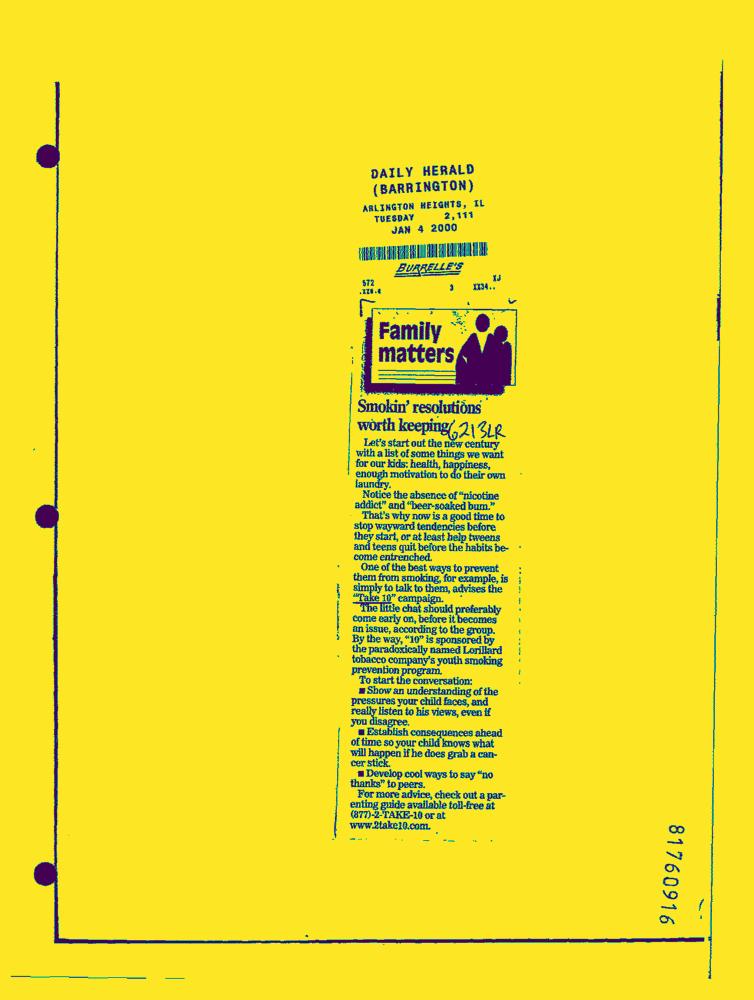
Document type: News-Article